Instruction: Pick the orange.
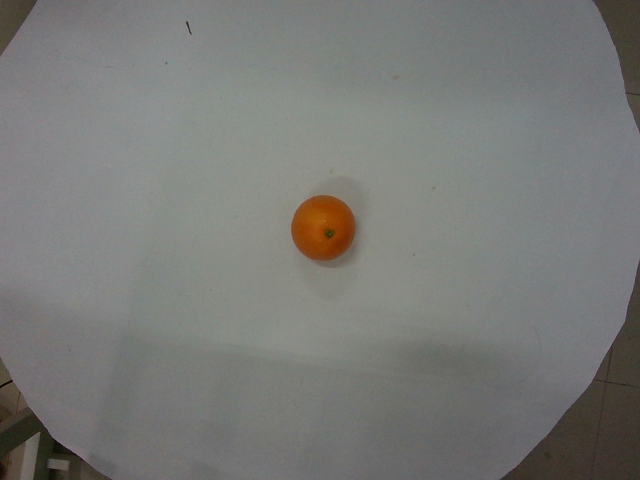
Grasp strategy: vertical